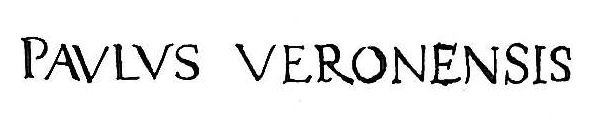
Signature of: paolo veronese